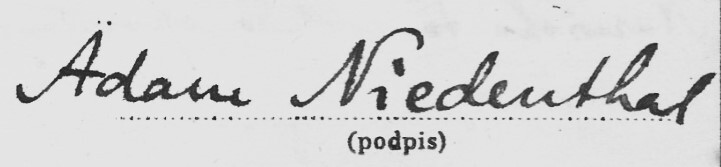
Signature of: adam niedenthal